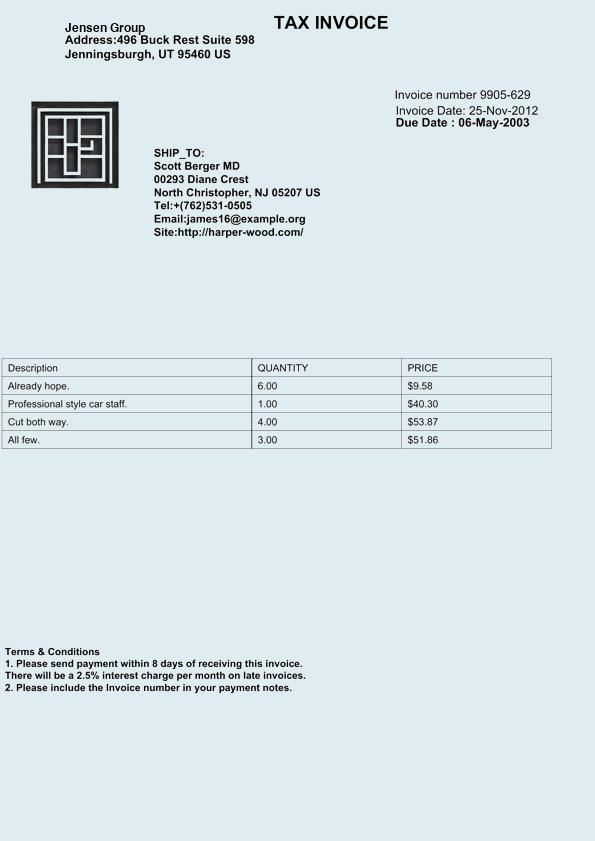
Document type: Invoice